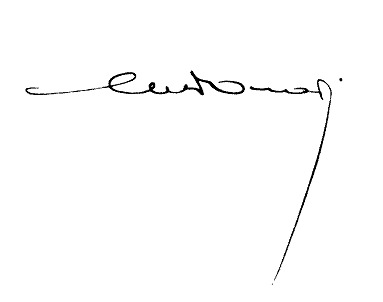
Signature of: charles donati